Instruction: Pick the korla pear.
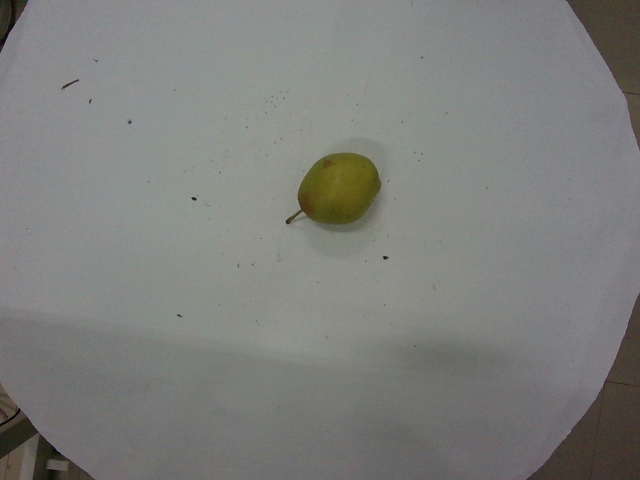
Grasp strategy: vertical